Question: Which state is mentioned in the document?
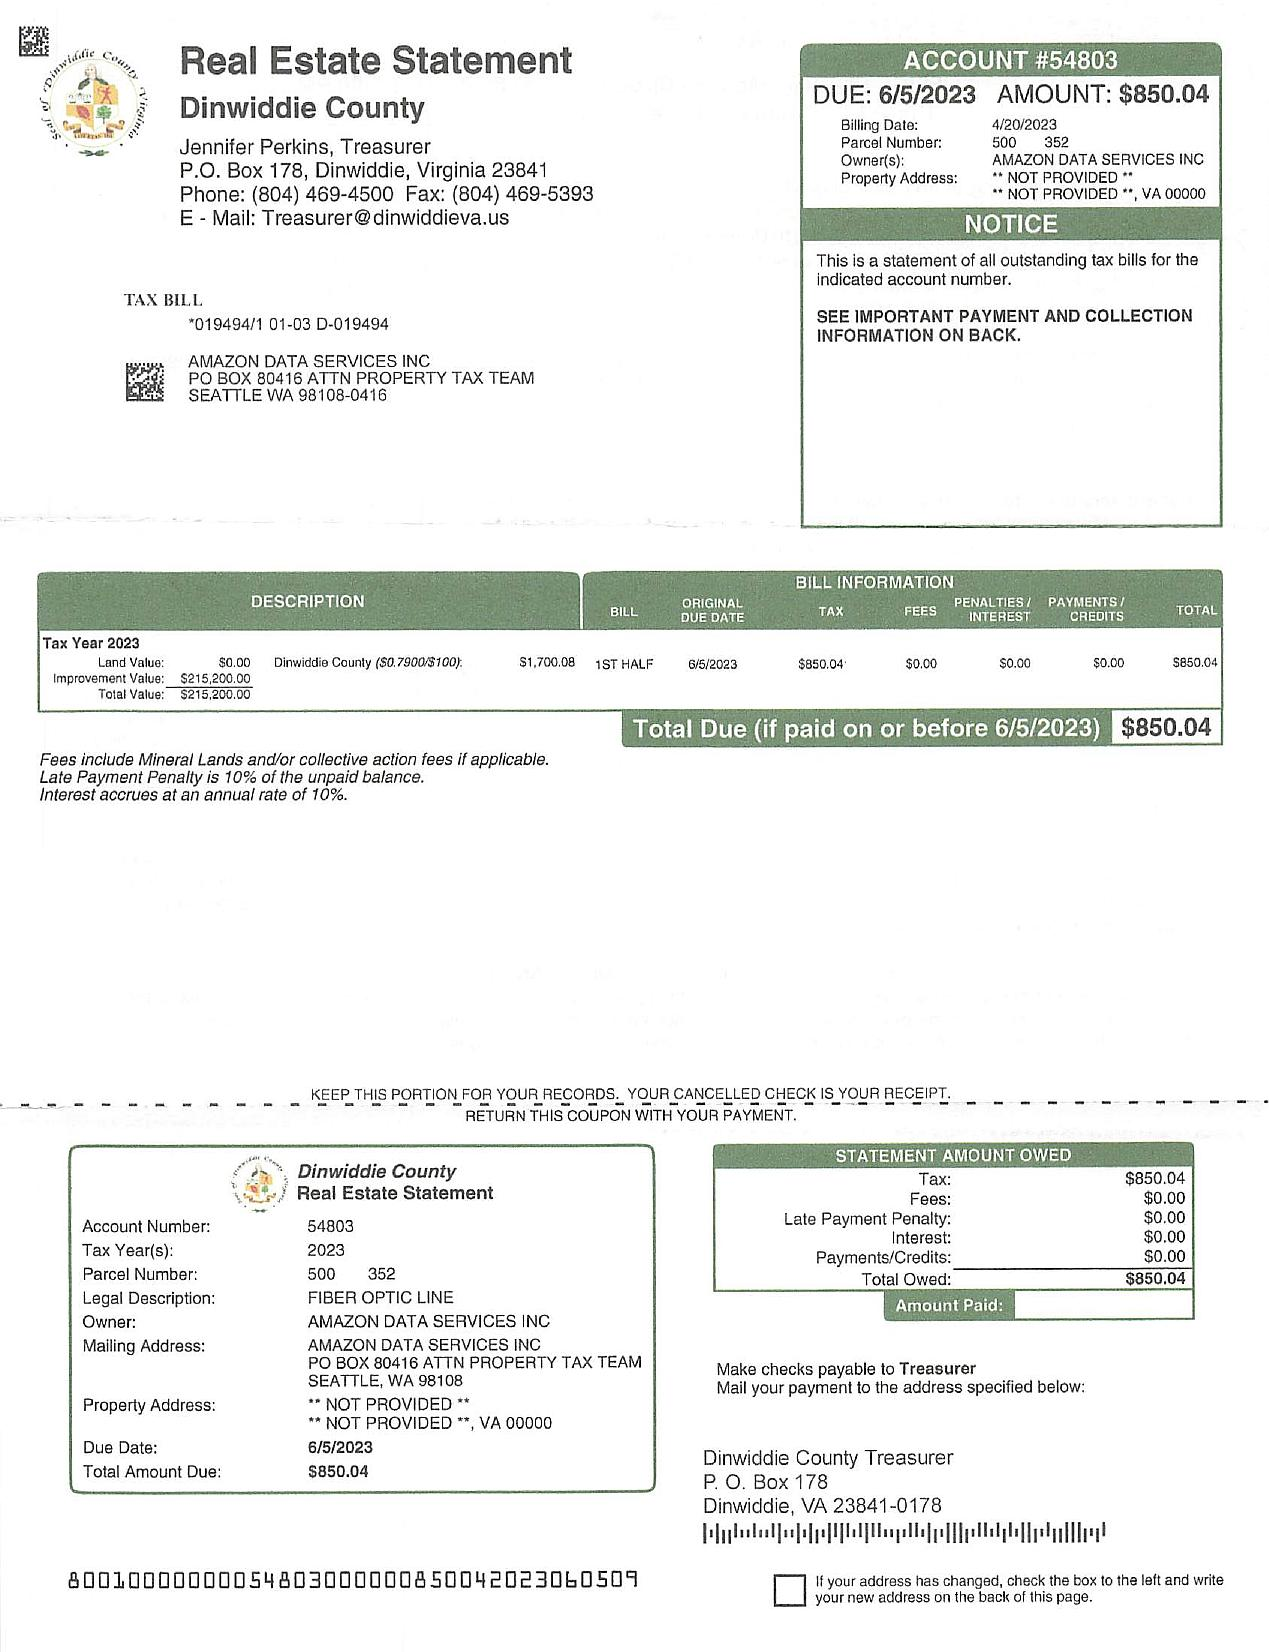
Answer: "Virginia"